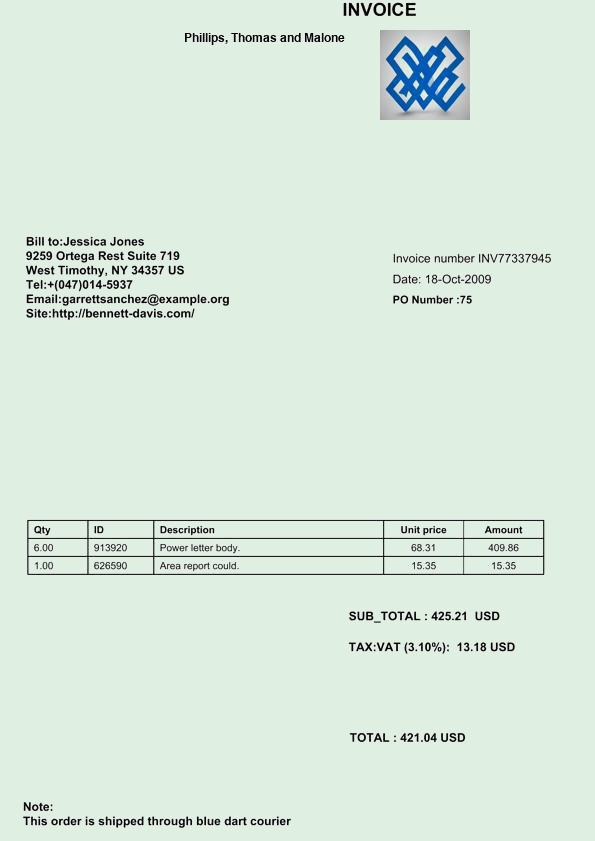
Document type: Invoice